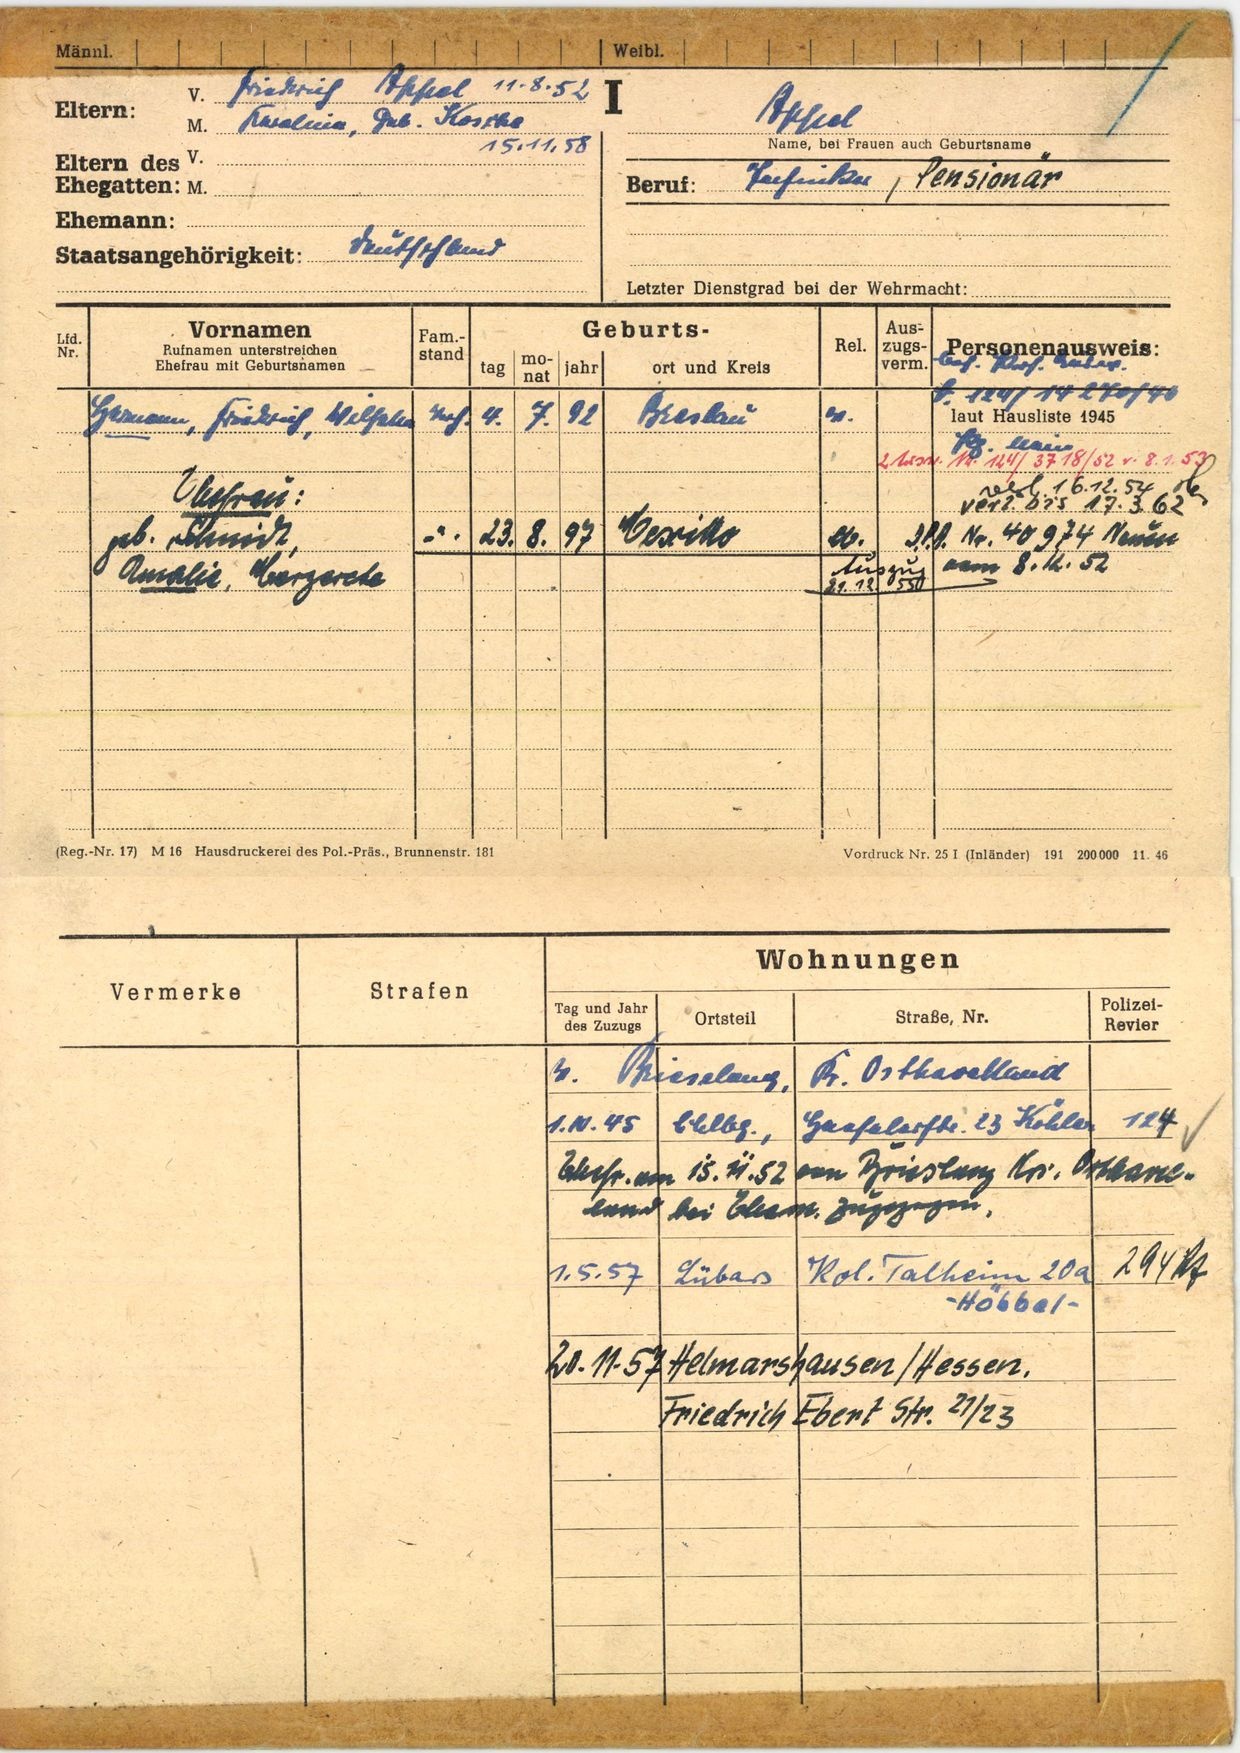
Appel